Question: What is the filing due date as per the document?
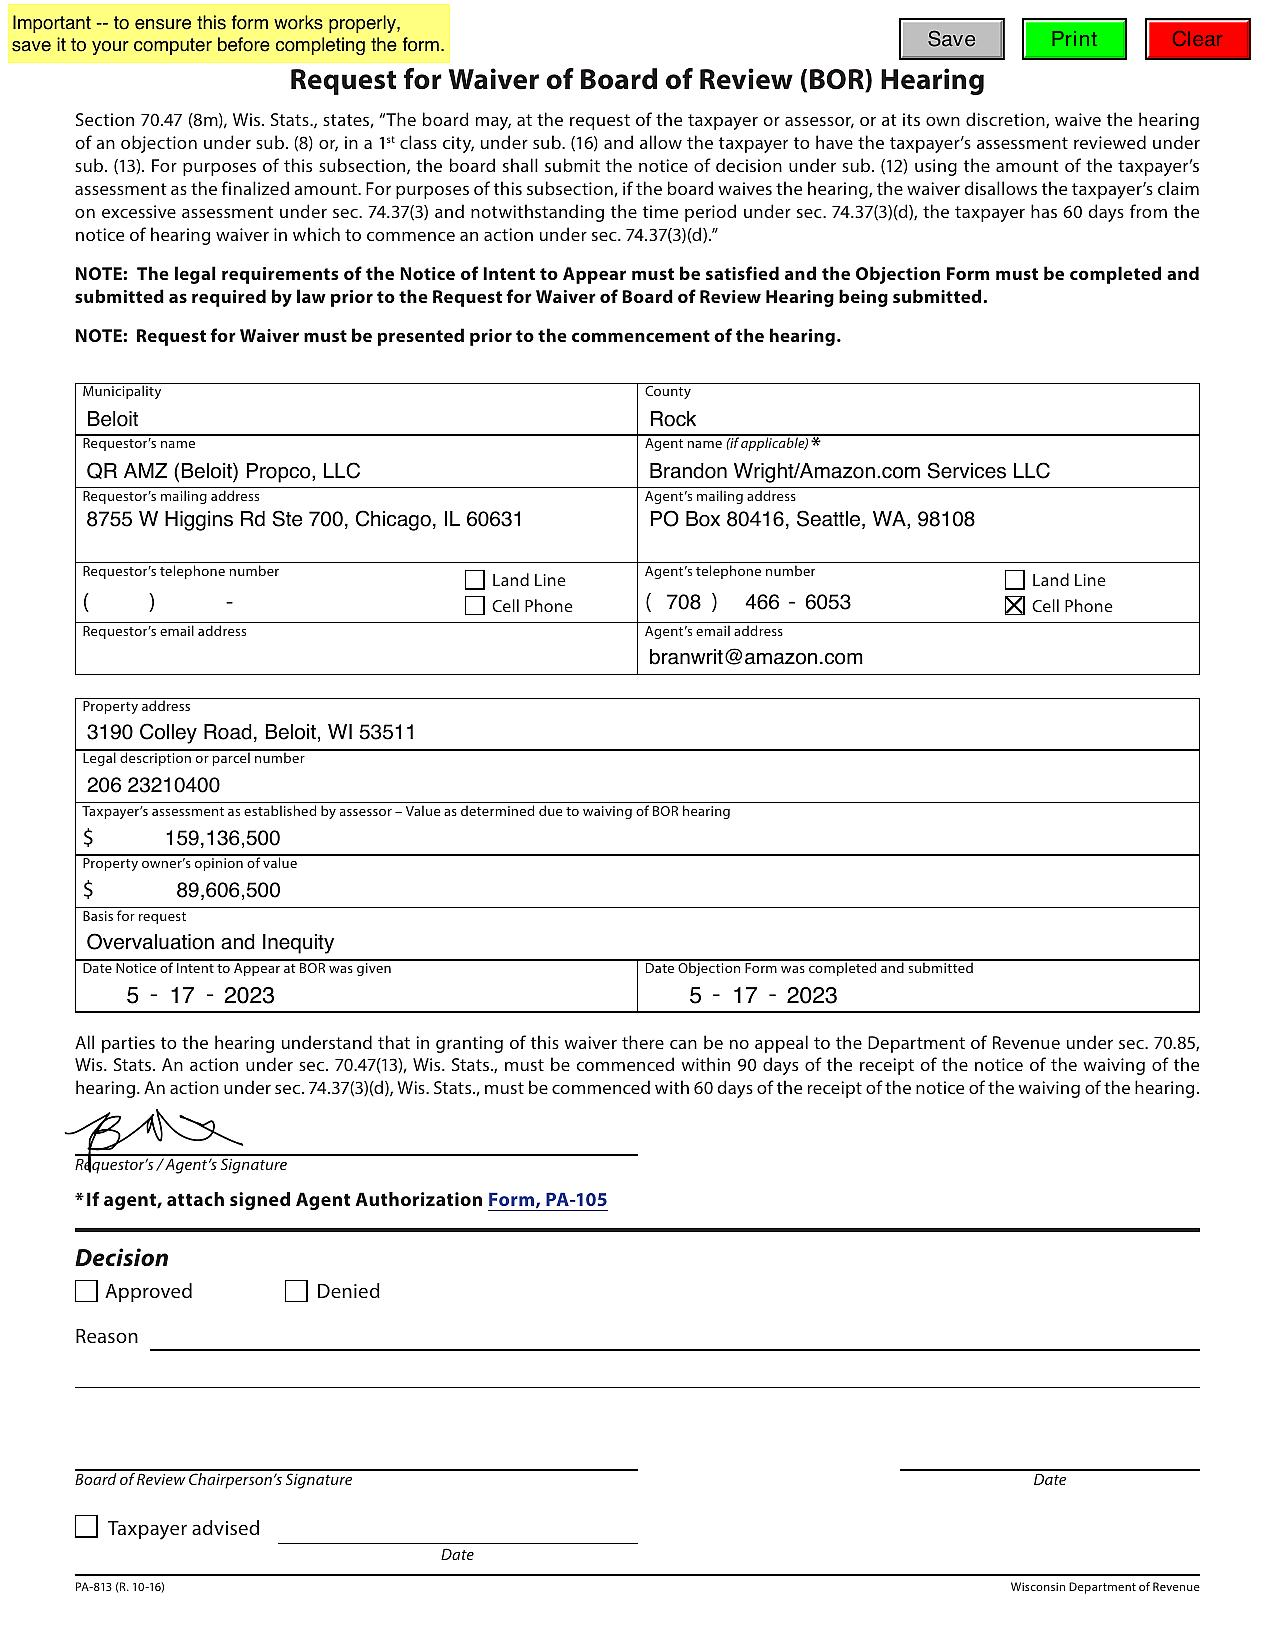
Answer: "5/17/23"